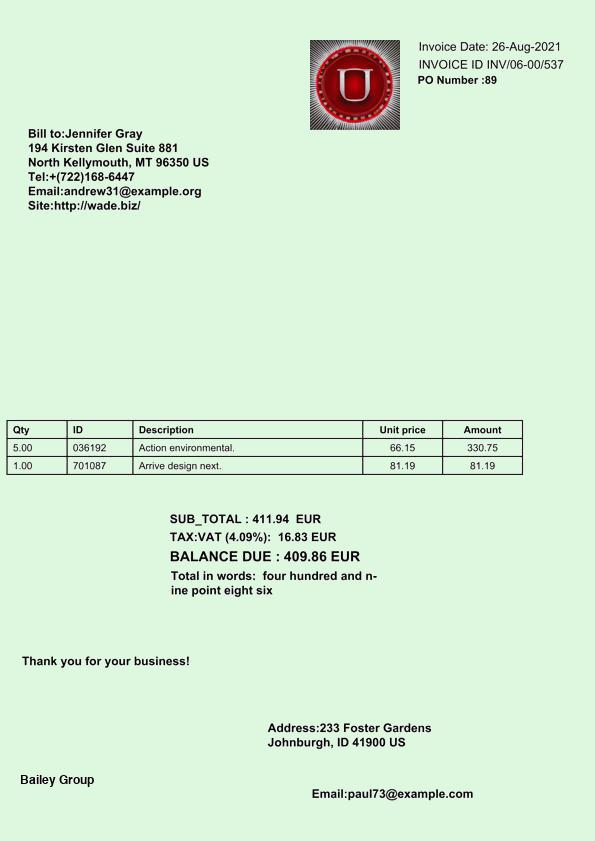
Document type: Invoice